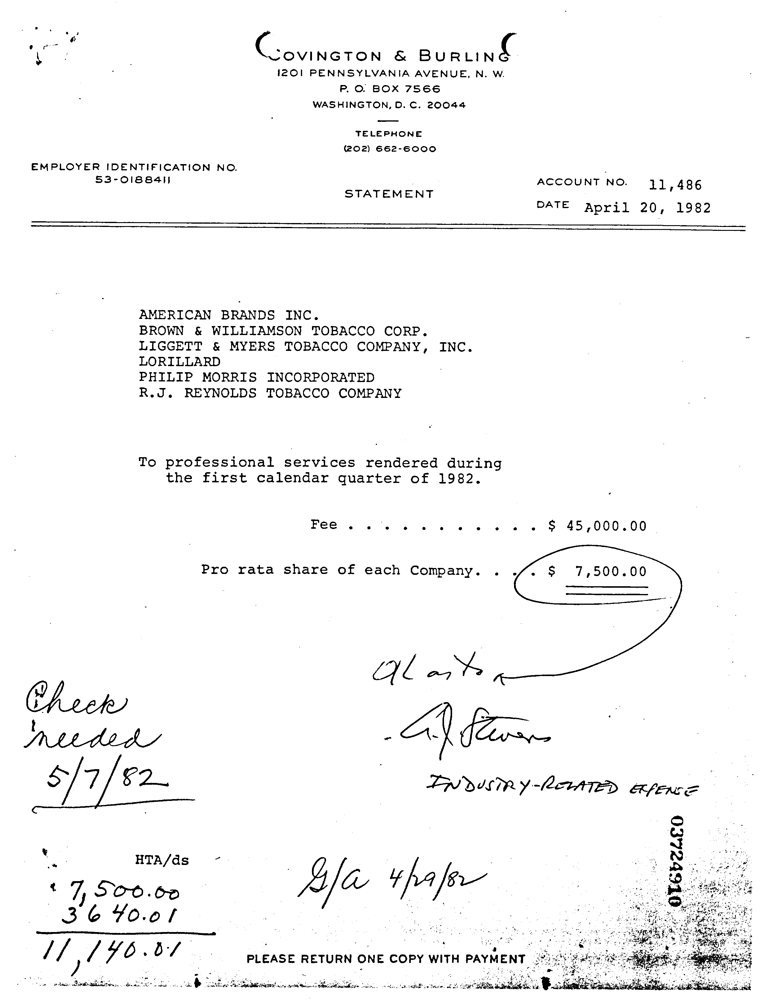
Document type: Invoice